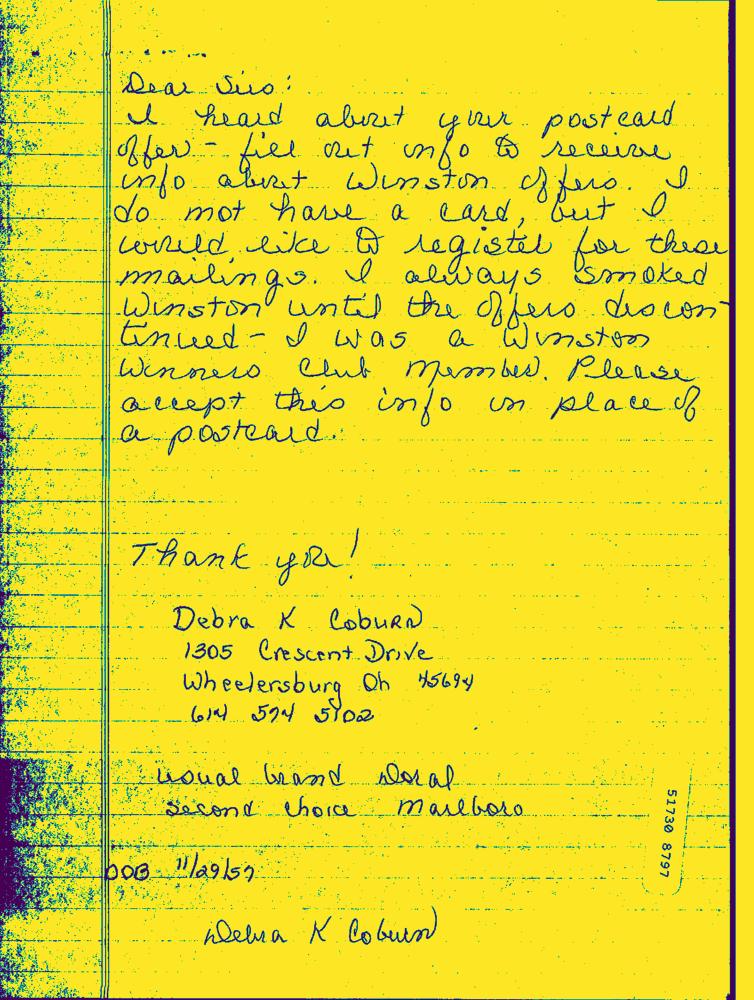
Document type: Hand-Written